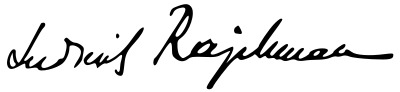
Signature of: ludwik rajchman